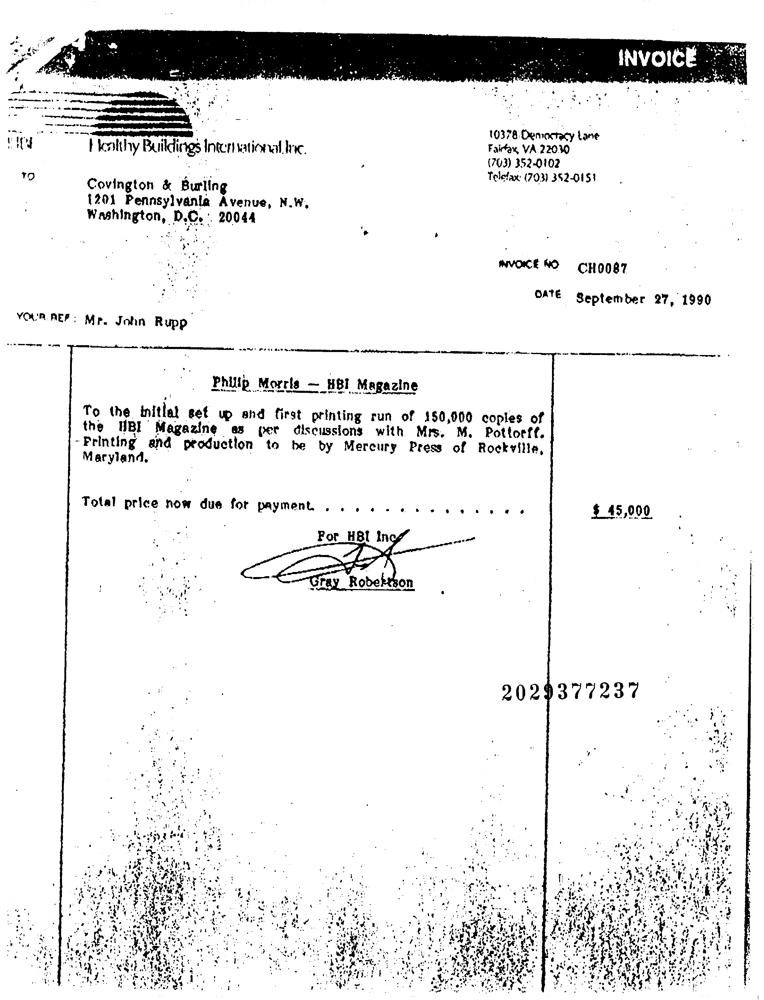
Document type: Invoice